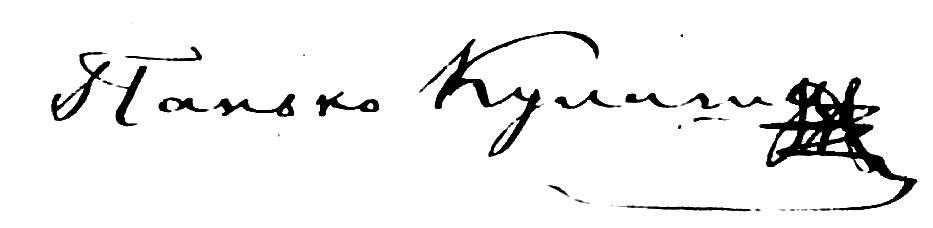
Signature of: panteleimon kulish